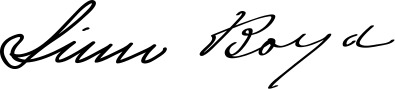
Signature of: linn boyd